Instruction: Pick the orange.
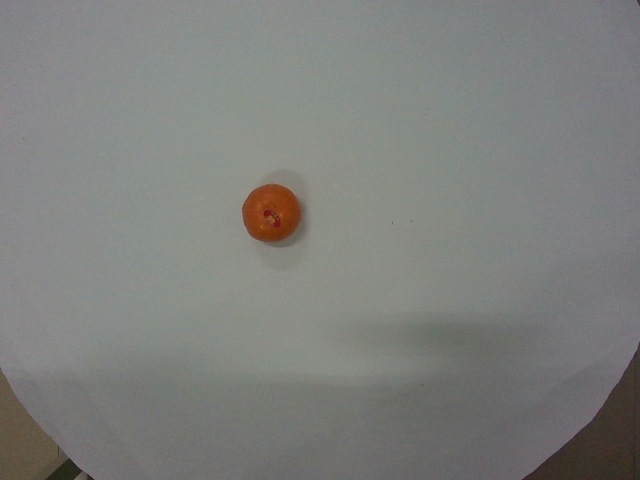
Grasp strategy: vertical